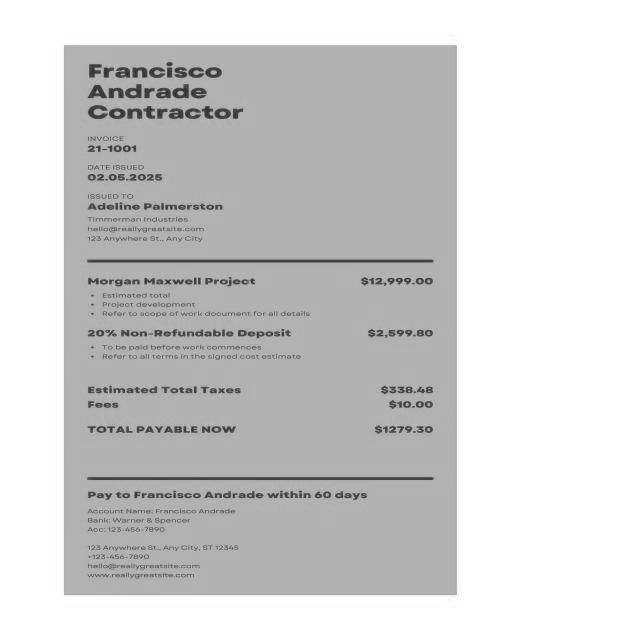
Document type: Invoice